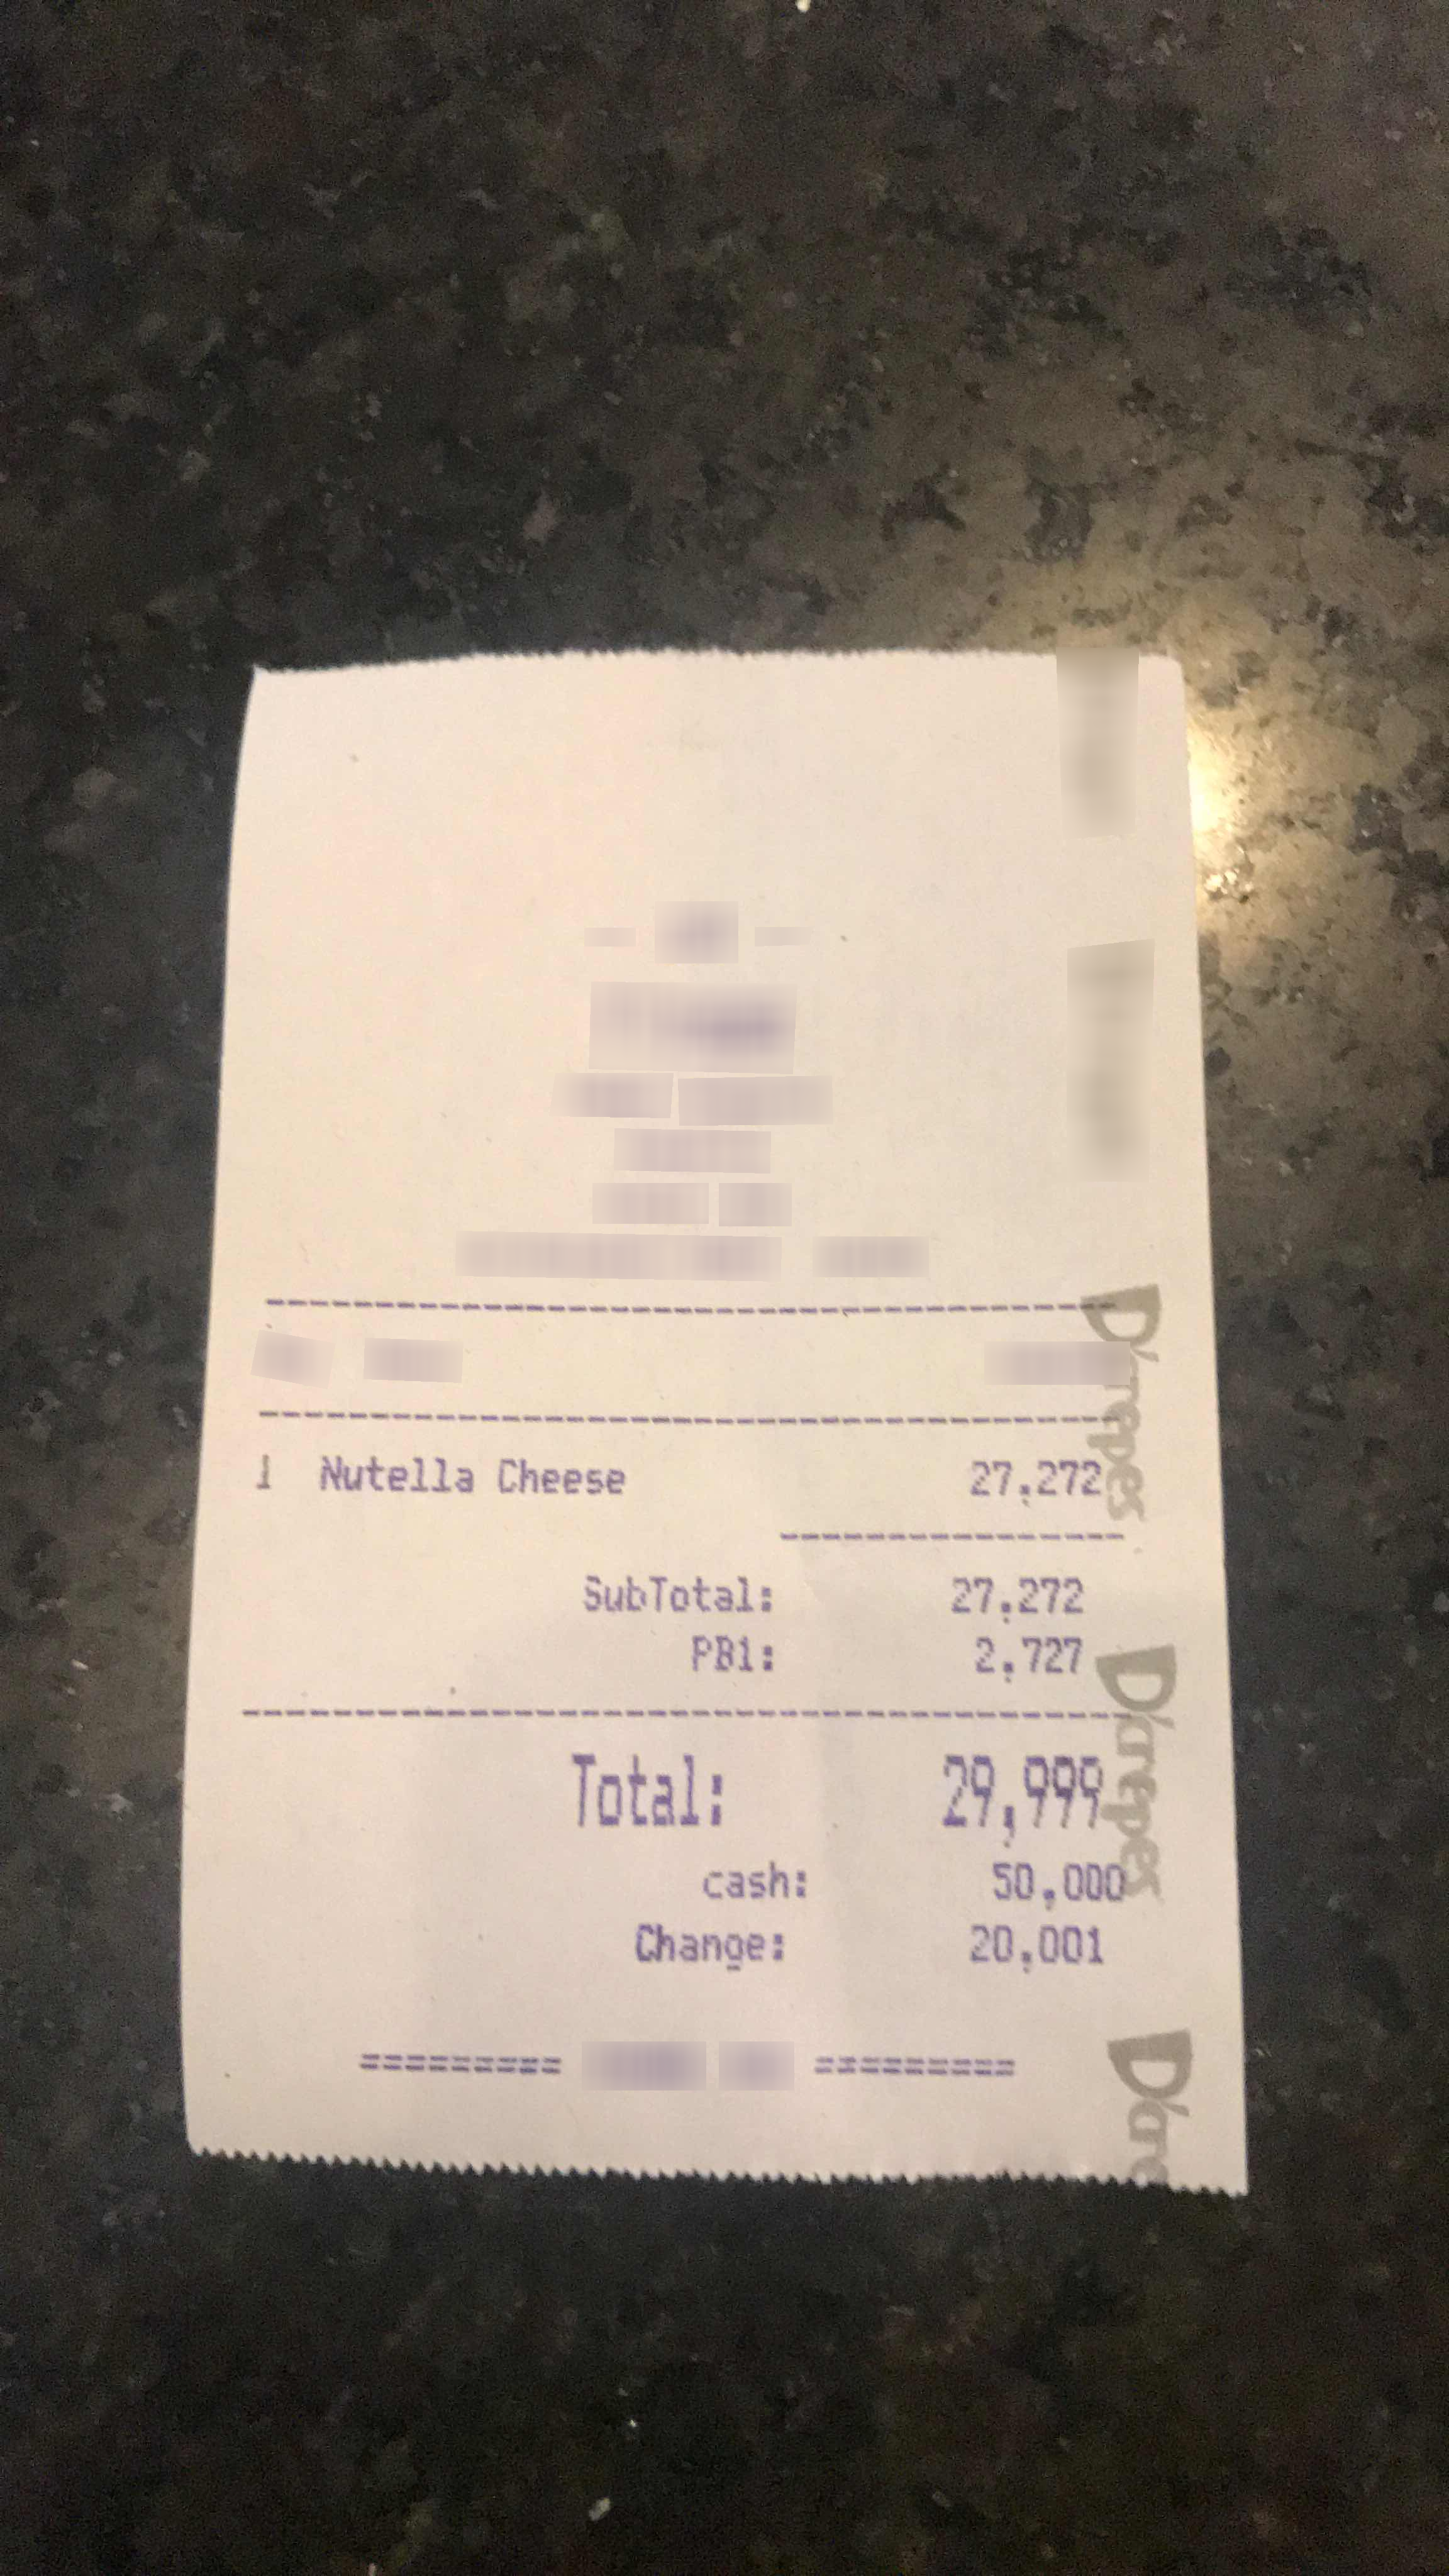
Number of items: 3
Subtotal: 27,272
Tax: 2,727
Total: 29,999
OCR text regions:
text: 1
text: Nutella
text: Cheese
text: 27,272
text: SubTotal:
text: 27,272
text: PB1:
text: 2,727
text: Total:
text: 29,999
text: cash:
text: 50,000
text: Change:
text: 20,001